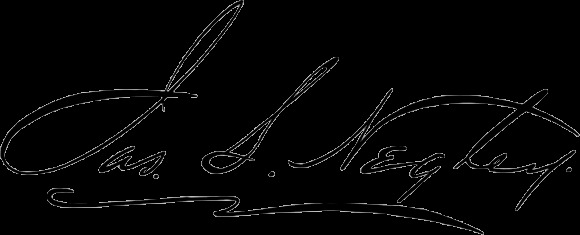
Signature of: james s negley